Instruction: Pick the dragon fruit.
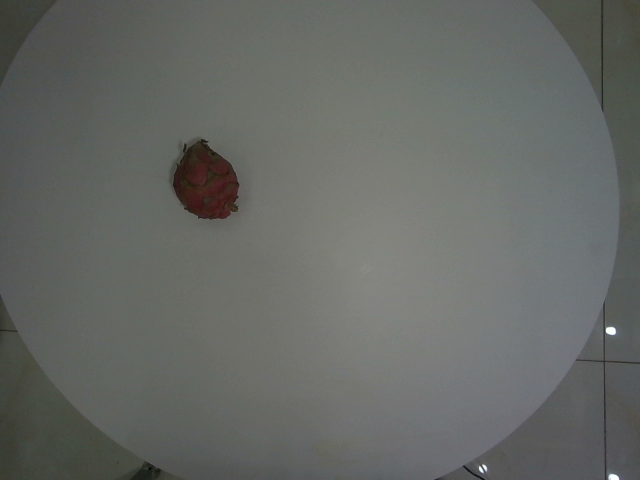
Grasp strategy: vertical